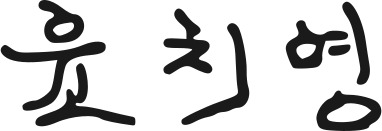
Signature of: yun chi young